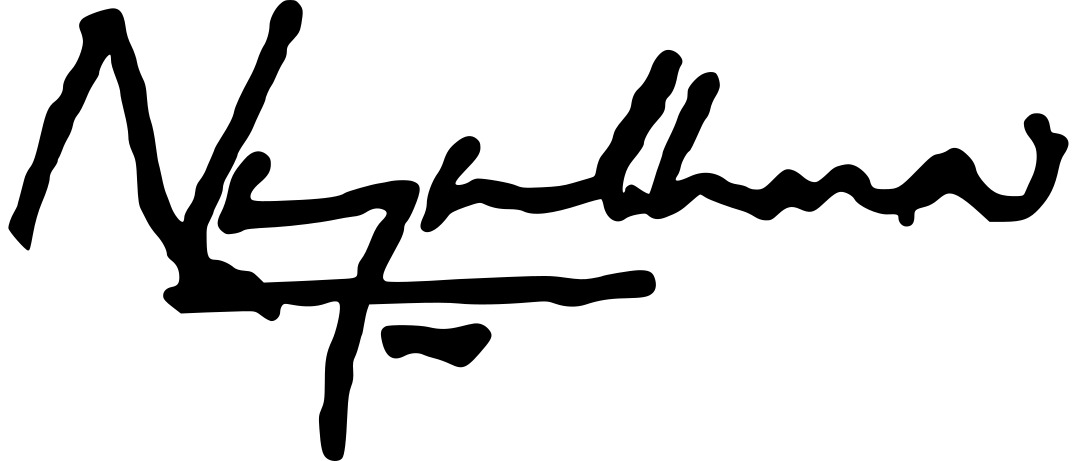
Signature of: nayanthara